Question: What is the assessed value of the property as noted in the document?
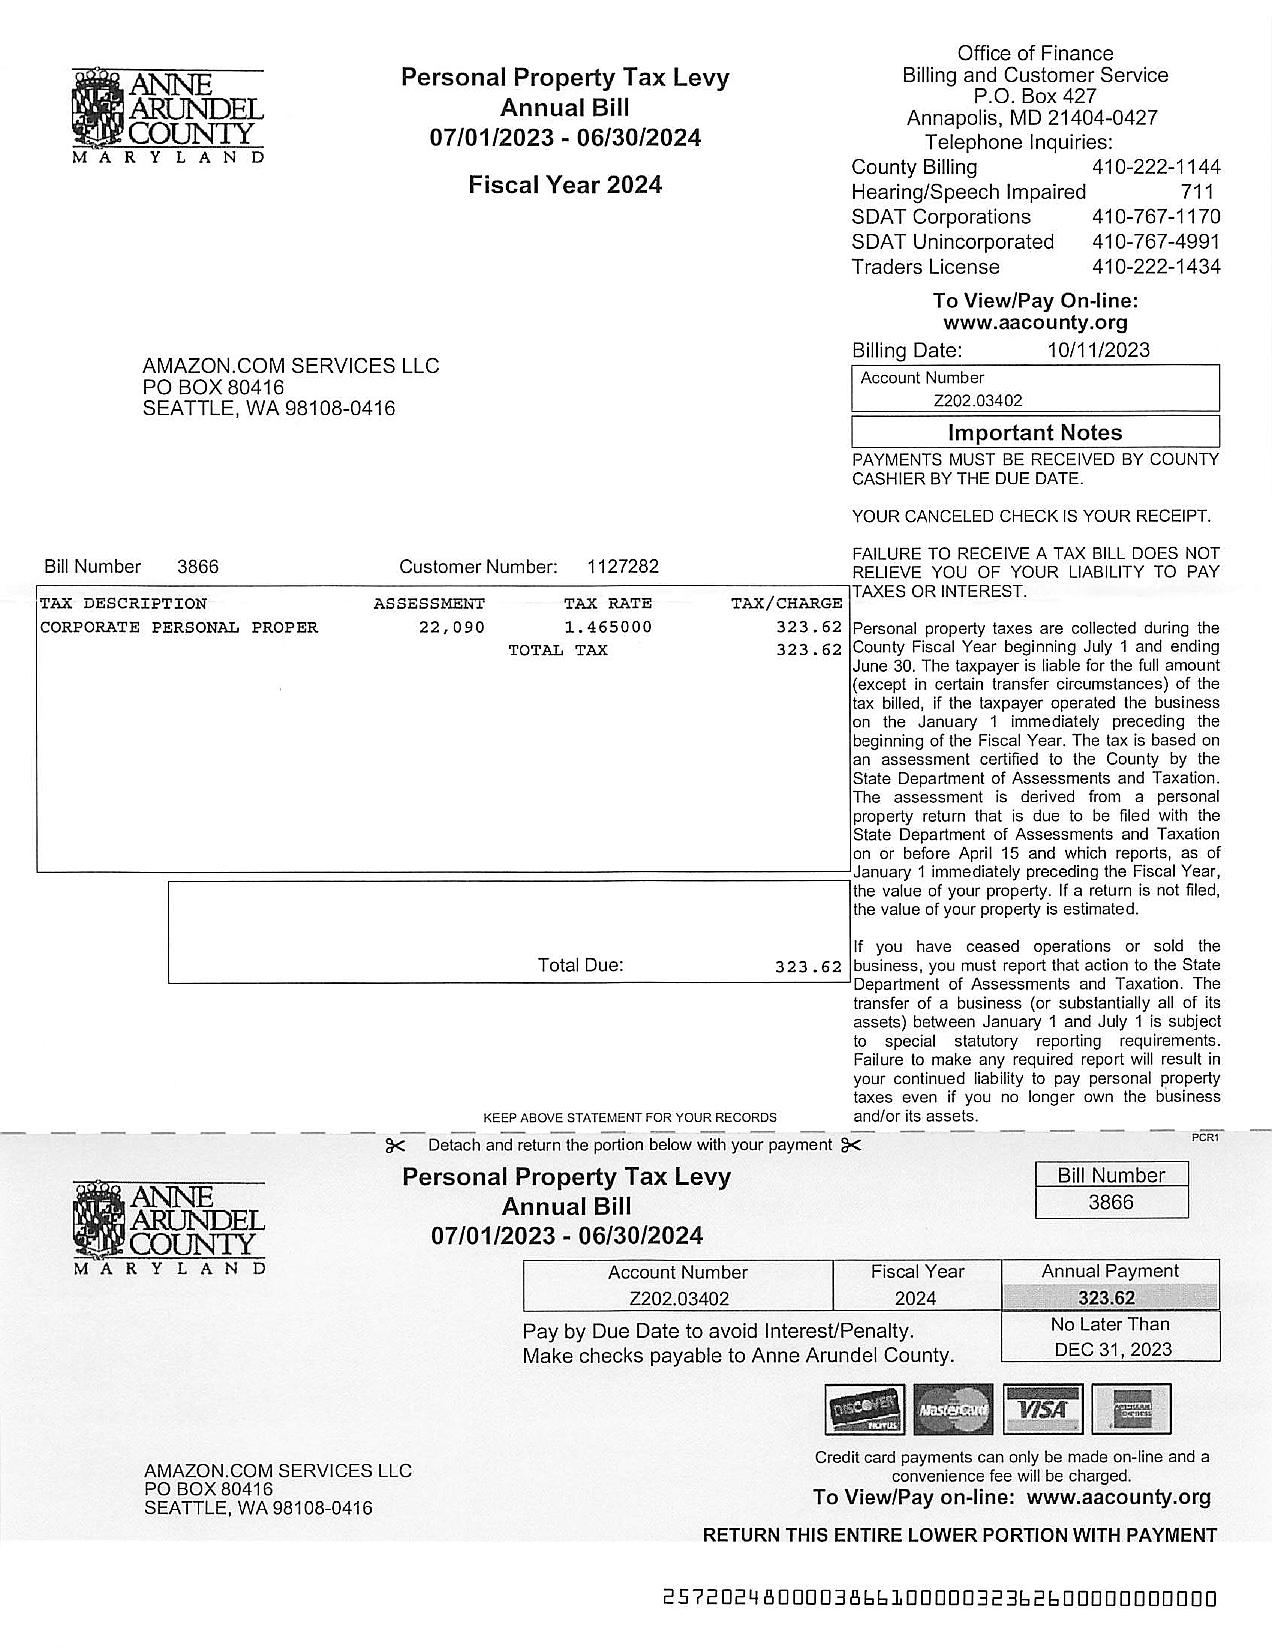
Answer: "22,090"